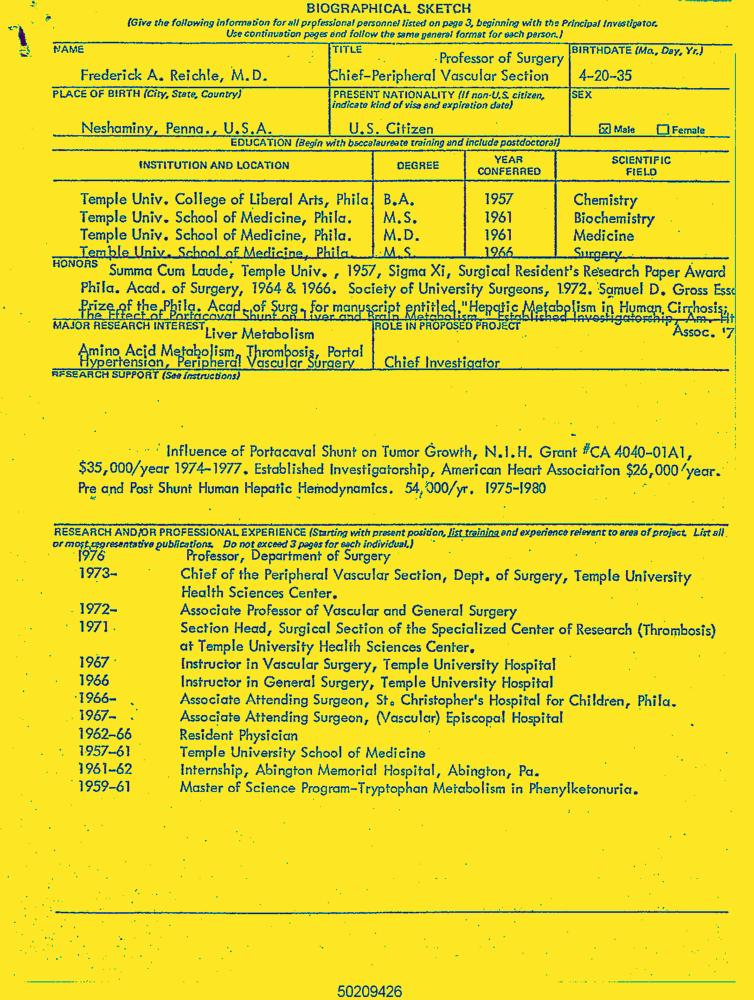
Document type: Resume-Doc